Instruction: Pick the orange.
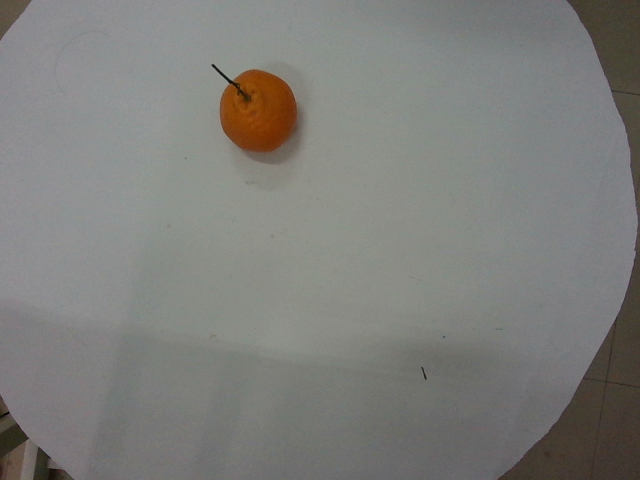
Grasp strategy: vertical